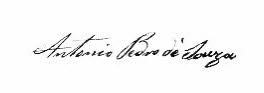
Signature of: antónio pedro de sousa